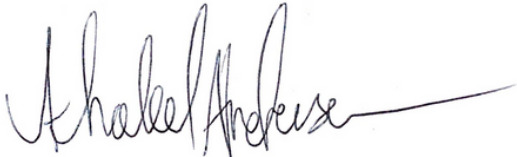
Signature of: khaleel anderson